Patient: Male, age 61
A 61-year-old Hispanic male was transferred from an outside facility when he was found by his wife after falling in the bathroom earlier that morning. At the outside institution, he reportedly had a GCS of 8 (unknown breakdown) and was for declining mental status. CT head demonstrated prominent SAH in the basal cisterns [Figure 6] and CTA demonstrated a bilobed anterior communicating artery aneurysm [Figure 7]. Clinical grades demonstrated HH4+1 and mFG4. His medical history was significant for hypertension, previous craniotomy from a gunshot wound to the head, prior heroin abuse, and hepatitis C. He had tested positive for COVID-19 approximately 2 weeks before admission, though asymptomatic. Baseline MRS was 0 with no family history of aneurysms.
On arrival to our institution, he was afebrile, with BP 164/100 mmHg and saturating 100% on 40% FiO2. Clinically, he was intubated with a GCS of 8T (e2vTm5), with a prosthetic right eye but otherwise with intact cranial nerves. He was localizing to pain in his left upper extremity and withdrawing in all other extremities. Laboratory values were significant for leukocytosis of 18.0 10e9/L and sodium 135 mEq/L. Liver function test and coagulation were within normal limits. A right frontal ventriculostomy was placed and he was started on levetiracetam, nimodipine, and high-dose rosuvastatin for vasospasm protection.
On postbleed day 1, he was taken to the interventional suite for coiling. Diagnostic angiography of the left ICA revealed a large multilobulated bulbous aneurysm of the anterior communicating artery [Figure 8]. Coil embolization was successful with complete aneurysm obliteration with minimal contrast filling along the neck and no evidence of occlusion of either the communicating segment or the distal A2's or proximal A1 segments right and left sides [Figure 9].
Postprocedure, the patient returned intubated to the ICU with a stable neurological examination. He was successfully extubated on hospital day 2 and spiked a fever on hospital day 5-38.4 C, but otherwise remained afebrile during his hospital course. Ventricular drain weaning was unsuccessful and a right frontal ventriculoperitoneal shunt was placed on hospital day 20. He was downgraded from the ICU on hospital day 22 with no evidence of vasospasm. Clinically, he was a GCS of 14, e4v4m6. He would intermittently converse but remained confused. Cranial nerves were intact and he would intermittently follow simple commands in all extremities with no lateralizing motor deficits.
Keywords: aneurysm rupture, covid-19, cerebral aneurysms, subarachnoid hemorrhage
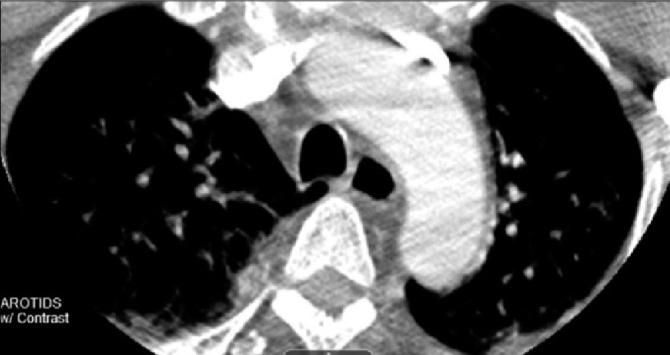